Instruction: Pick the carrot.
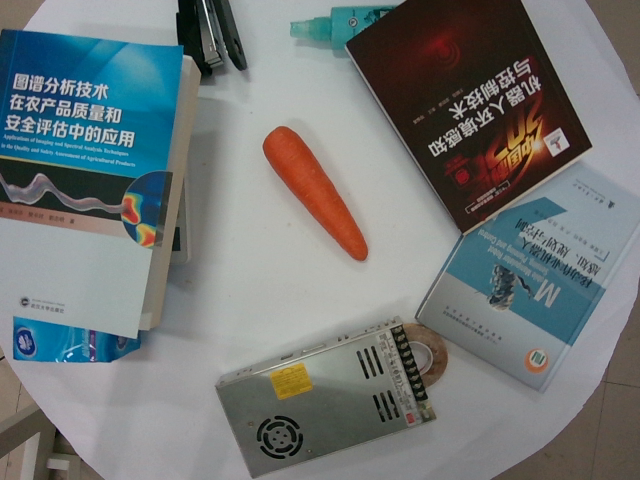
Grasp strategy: vertical